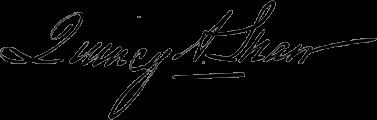
Signature of: quincy adams shaw